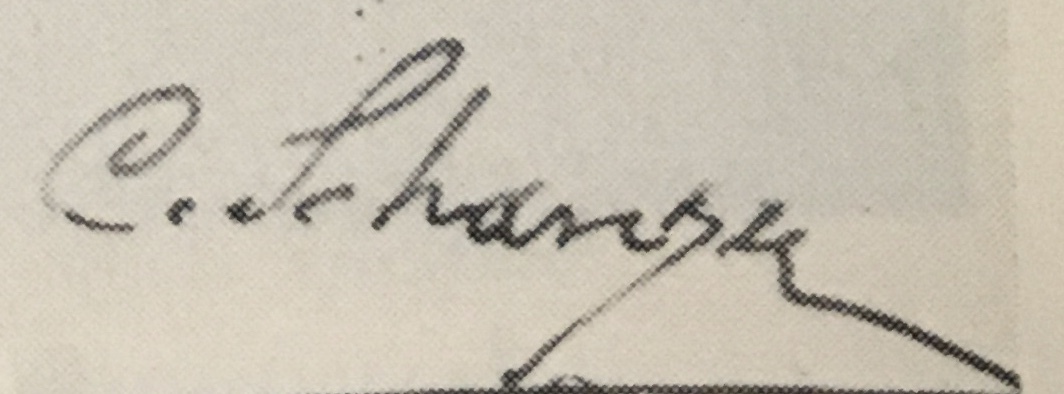
Signature of: carlo schanzer